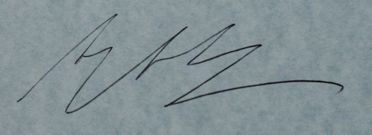
Signature of: angelino alfano